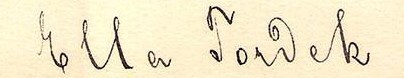
Signature of: ella tvrdková